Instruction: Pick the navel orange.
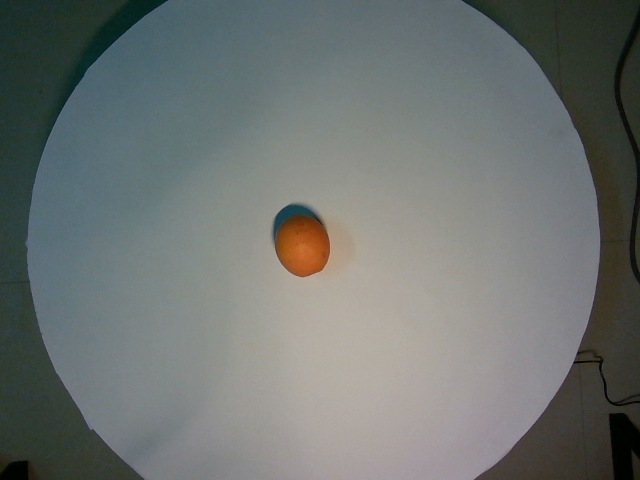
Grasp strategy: vertical